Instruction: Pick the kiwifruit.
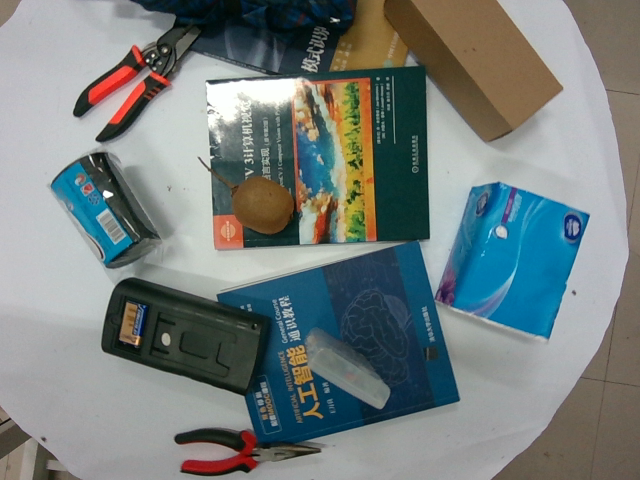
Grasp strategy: vertical